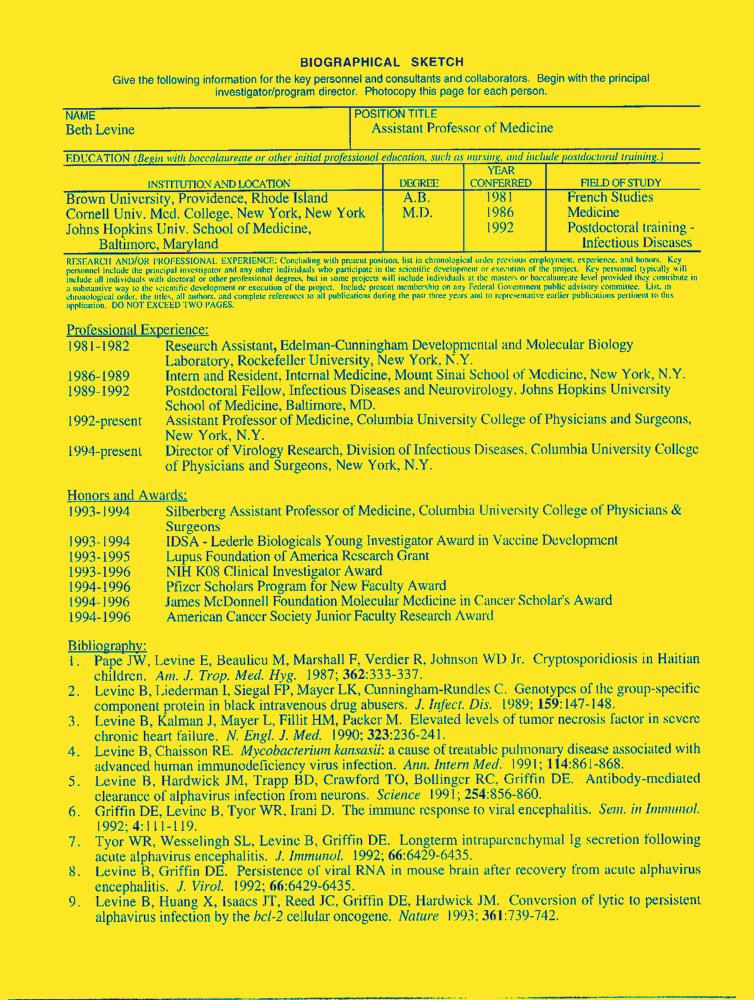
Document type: Resume-Doc